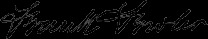
Signature of: frank fowler